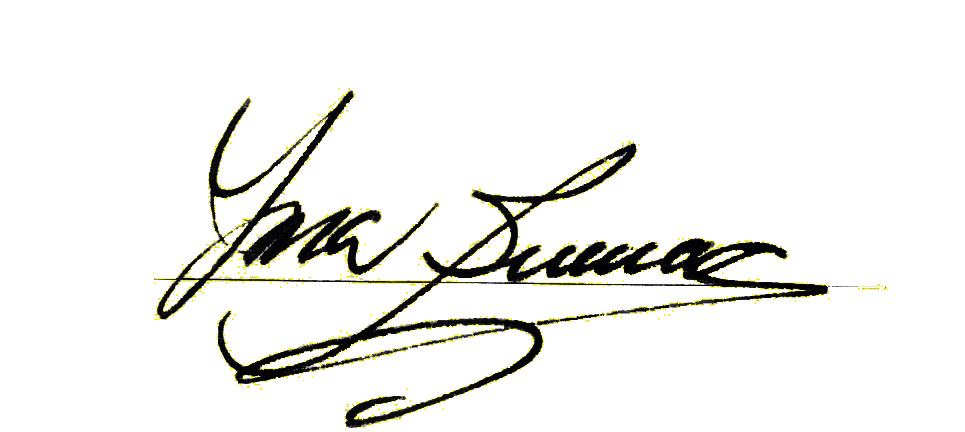
Signature of: yma sumac